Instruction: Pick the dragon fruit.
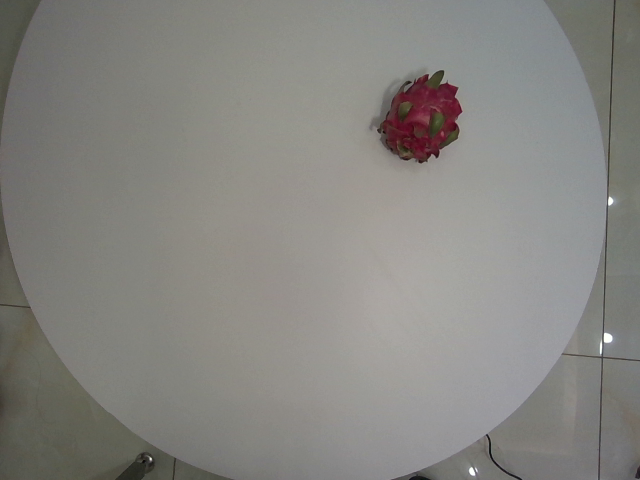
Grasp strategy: vertical